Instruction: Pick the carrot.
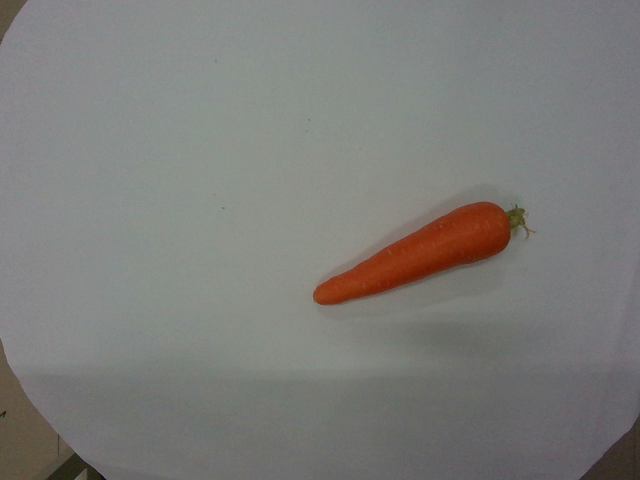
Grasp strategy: vertical